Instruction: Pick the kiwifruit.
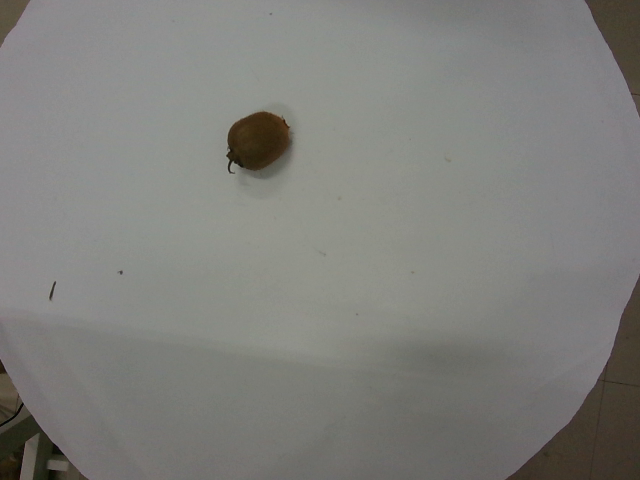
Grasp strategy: vertical